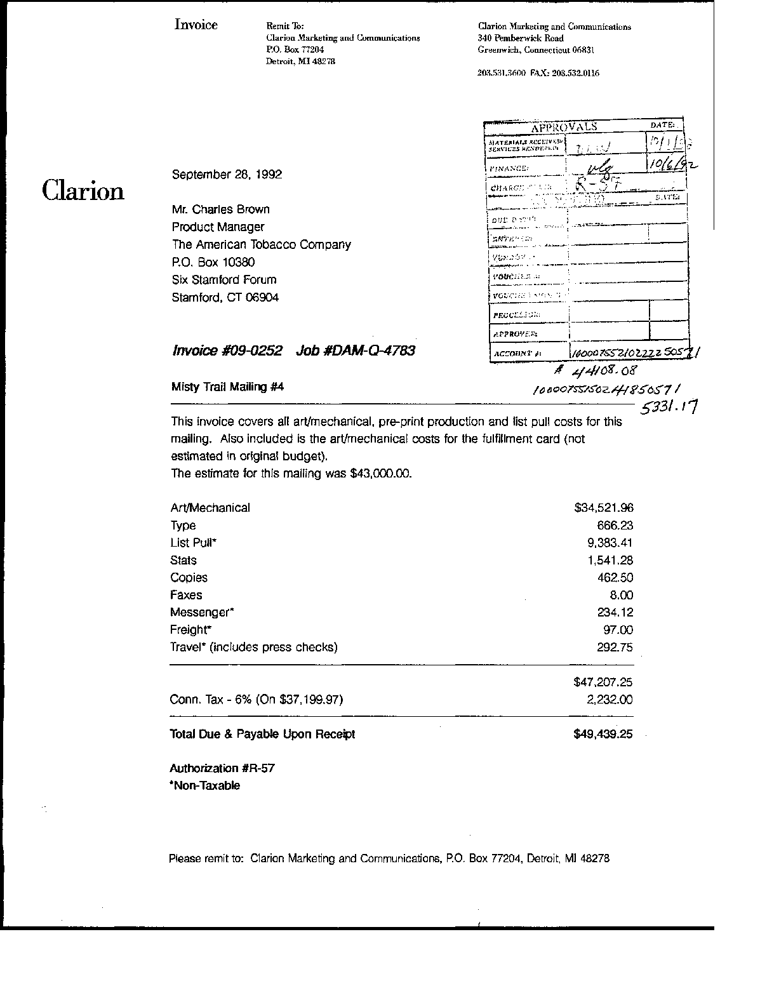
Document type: Invoice